Question: What appears to be the issue?
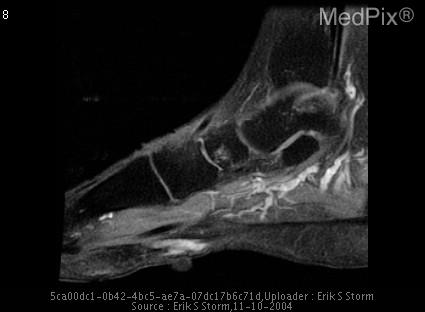
Answer: The findings suggest 2cm x 3cm well-circumscribed fusiform mass arising from the plantar fascia on the medial aspect of the foot proximal to the 1st MTP.  Lesion is homogenously iso-intense to muscle on T1 sequences, and hetrogenslightly hyperintense on fat-saturated T2 sequences.  Marked, homogeneous enhancement following administration of gadolinium DTPA.  No surrounding soft tissue or bone marrow edema.. Fusiform soft tissue mass arising from the medial plantar fascia. Intense, homogeneous enhancement.. The patient might have a history of Enlarging mass on medial plantar aspect of his foot, becomming increasingly sypmpomatic over last 2 weeks..